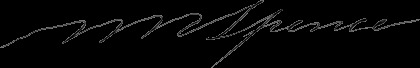
Signature of: william wallace spence